Question: What is the main concern?
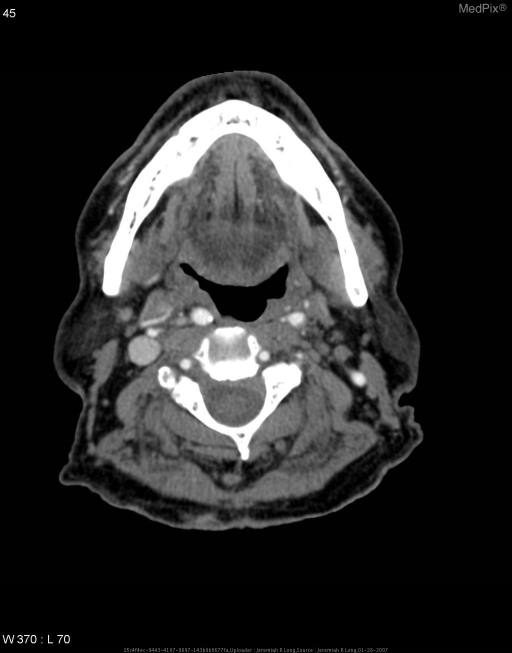
Answer: The findings suggest Contrast enhanced axial CT images of the neck demonstrate a marked tortuosity of the right internal carotid artery just distal to the carotid bulb.  There is medial deviation of the internal carotid with mass effect on the adjacent retropharyngeal soft tissues of the neck.  This correlates with the patient's "mass" alluded to in the clinical history.  Incidentally noted are calcified atherosclerotic plaques.

A thick section multi-planar reformatted image demonstrates the tortuosity of this vessel well.

Also in the patient's prior studies was a carotid dopler ultrasound examination which again demonstrated the tortuosity of this vessel.. Contrast enhanced axial CT images demonstrate a marked tortuosity of the right internal carotid artery just distal to the carotid bulb with mass effect on the adjacent retropharyngeal soft tissues of the neck.

Incidentally noted are calcified atherosclerotic plaques.. The patient might have a history of 84 year old male referred to otolaryngology clinic for a right tonsillar "mass.".